Question: What type of tax is indicated in the document, personal property or real estate?
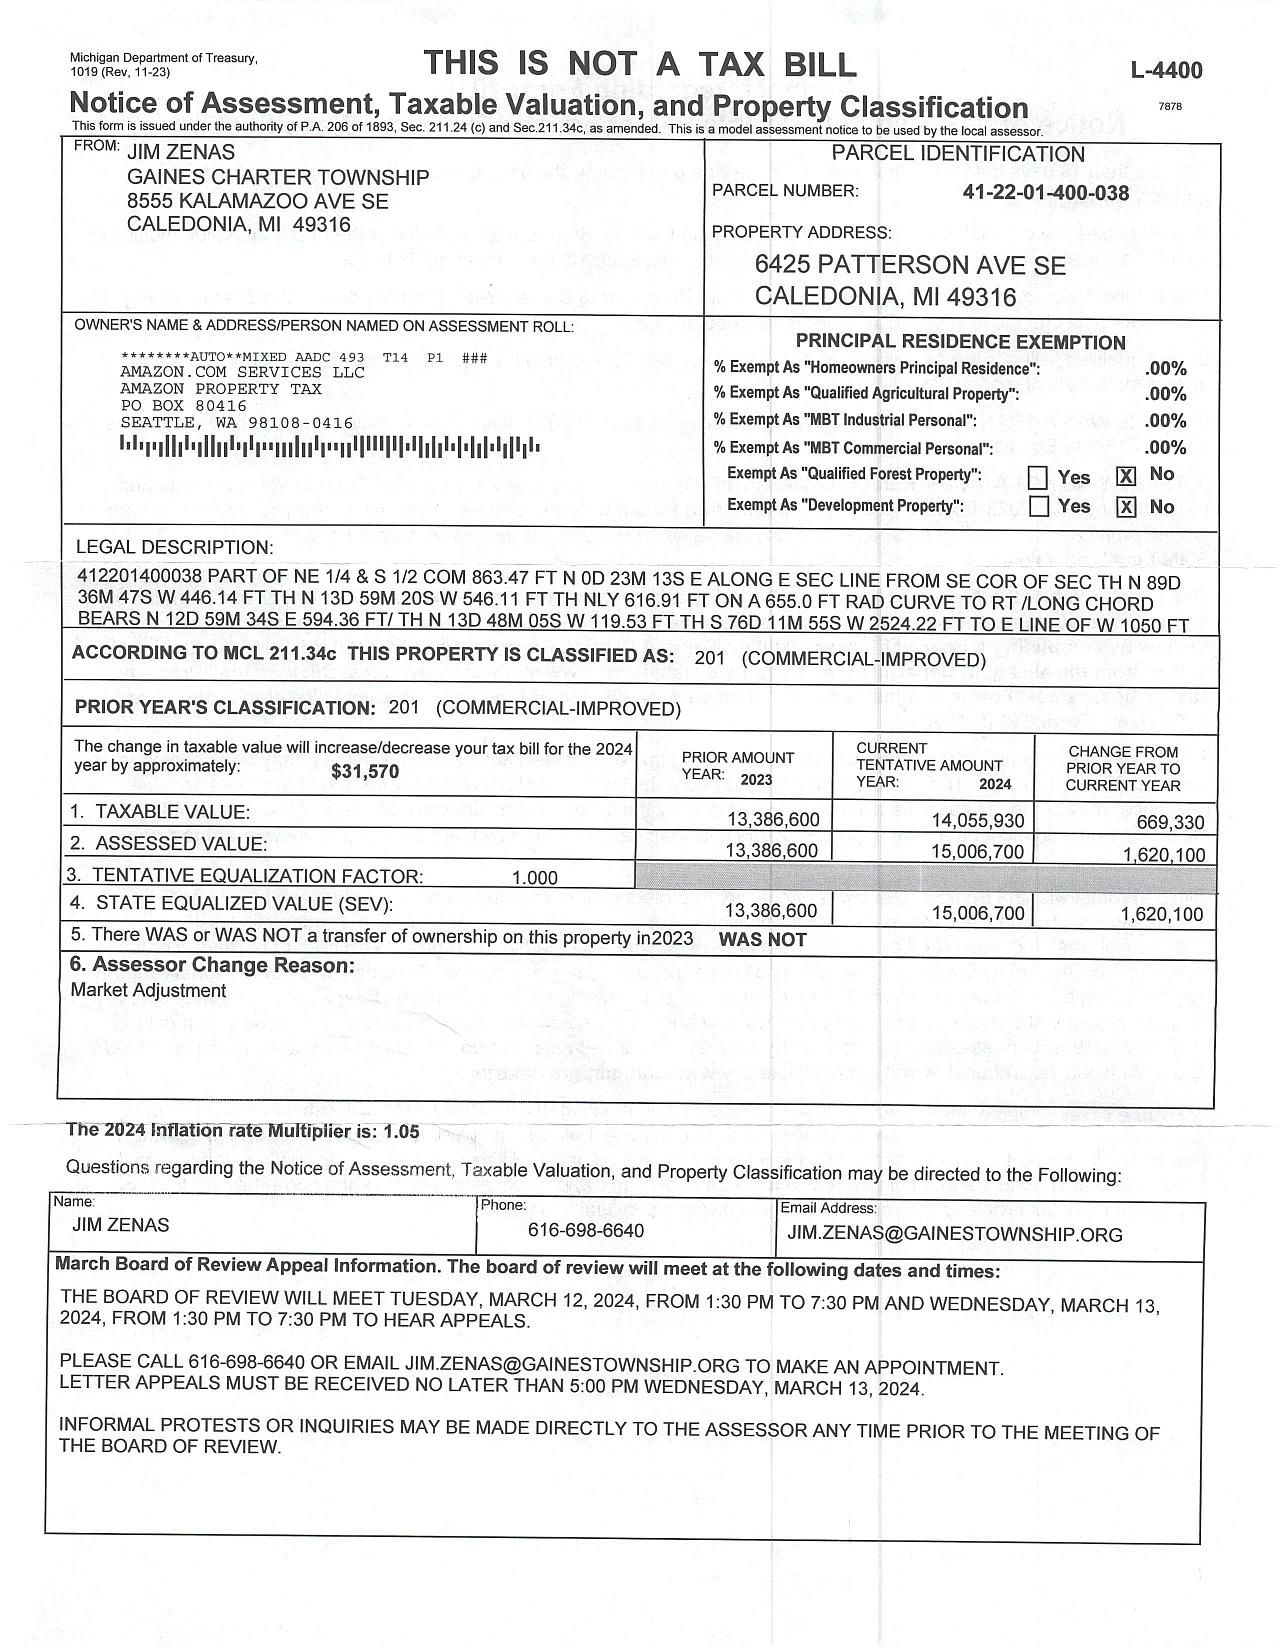
Answer: "Real Estate Tax"